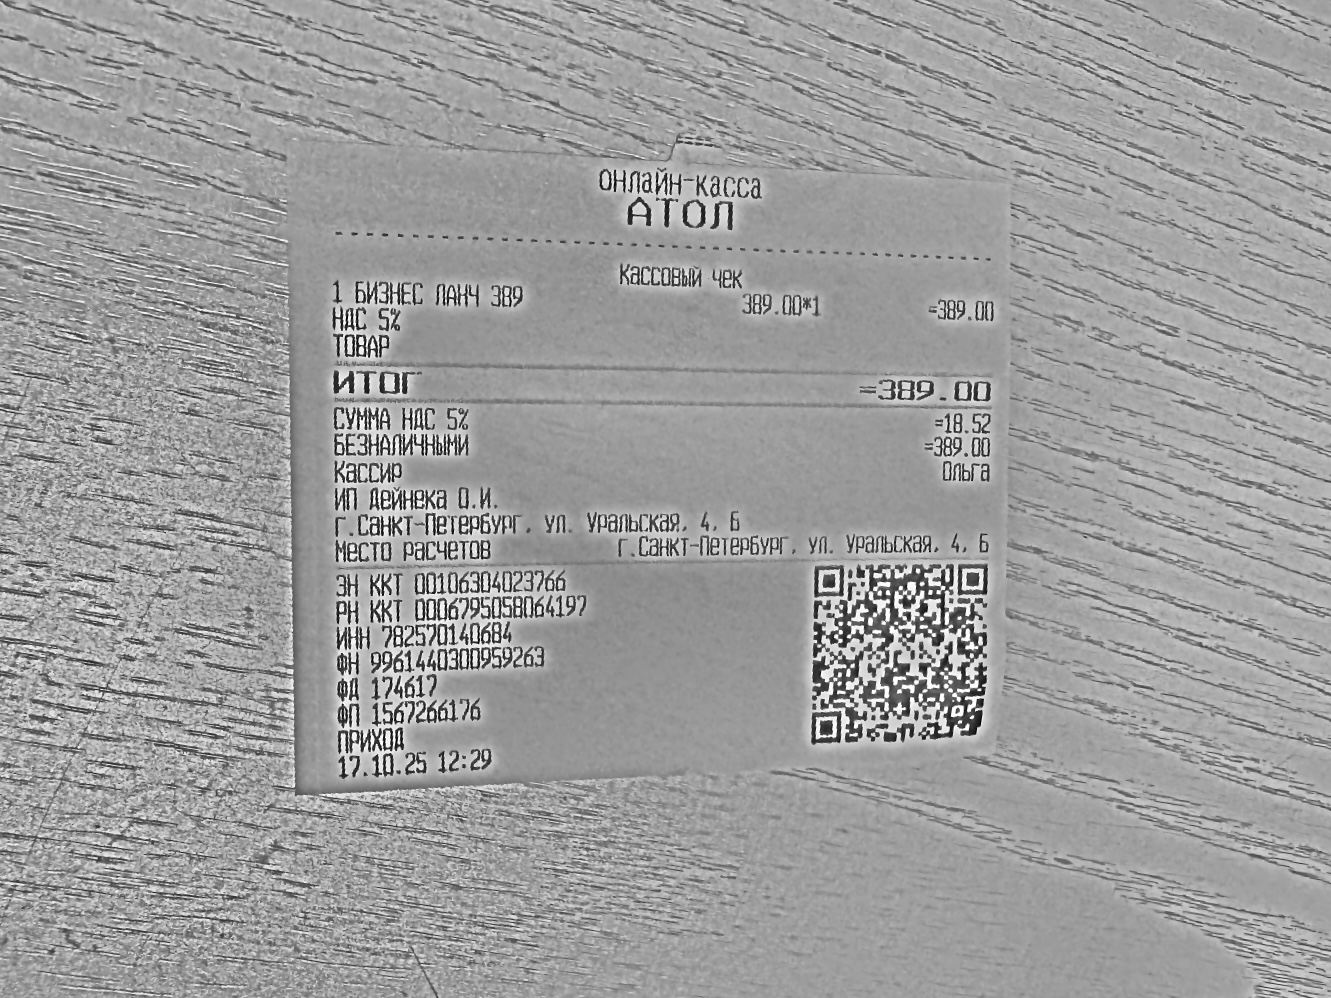
Продавец: ИП Дейнека О.И.
ИНН: 782570140684
Дата: 17.10.25
Товары: 1 БИЗНЕС ЛАНЧ 389
Количество: 1
Цена: 389.00
Сумма: 389.00
Итого: 389.00